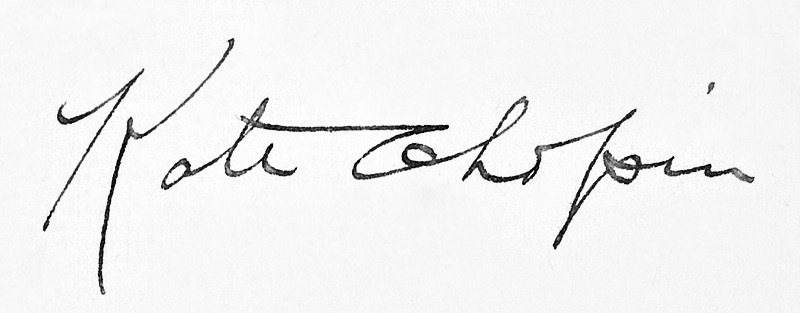
Signature of: kate chopin